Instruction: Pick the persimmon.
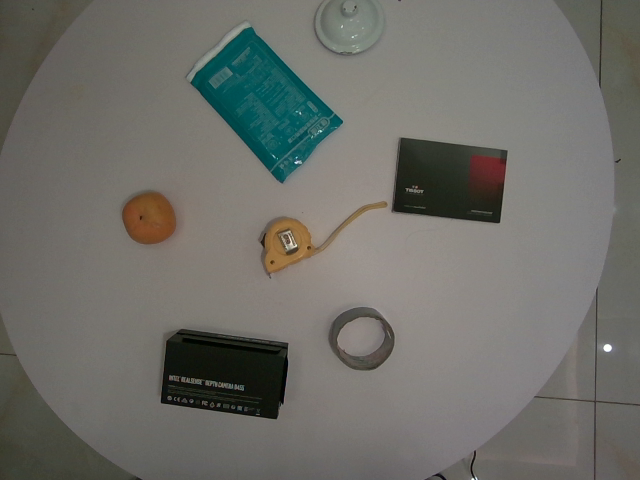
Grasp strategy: vertical